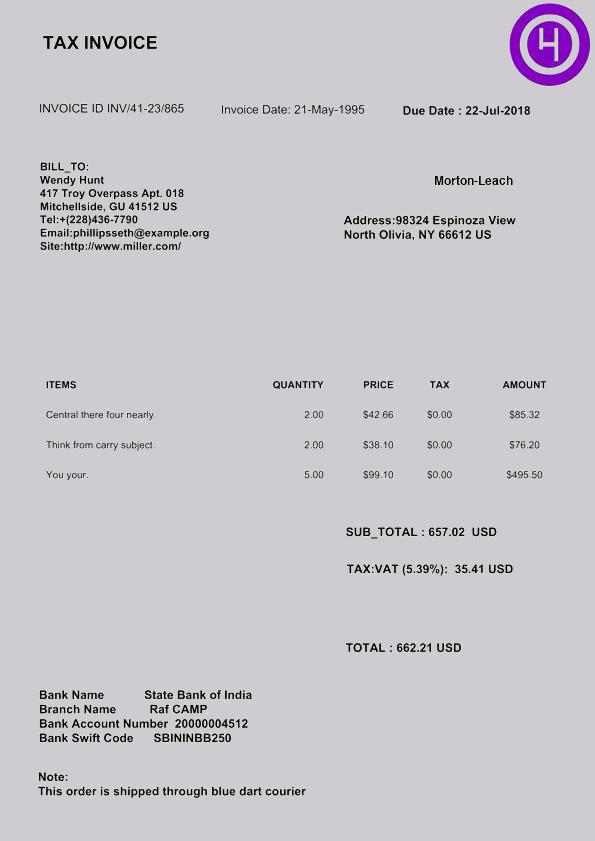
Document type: Invoice